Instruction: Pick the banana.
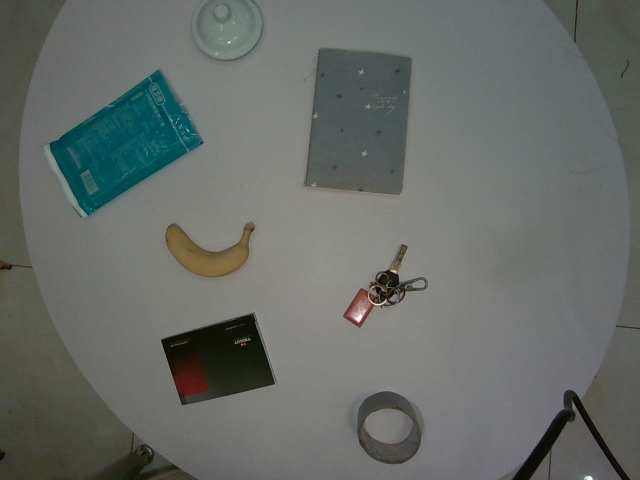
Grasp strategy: vertical